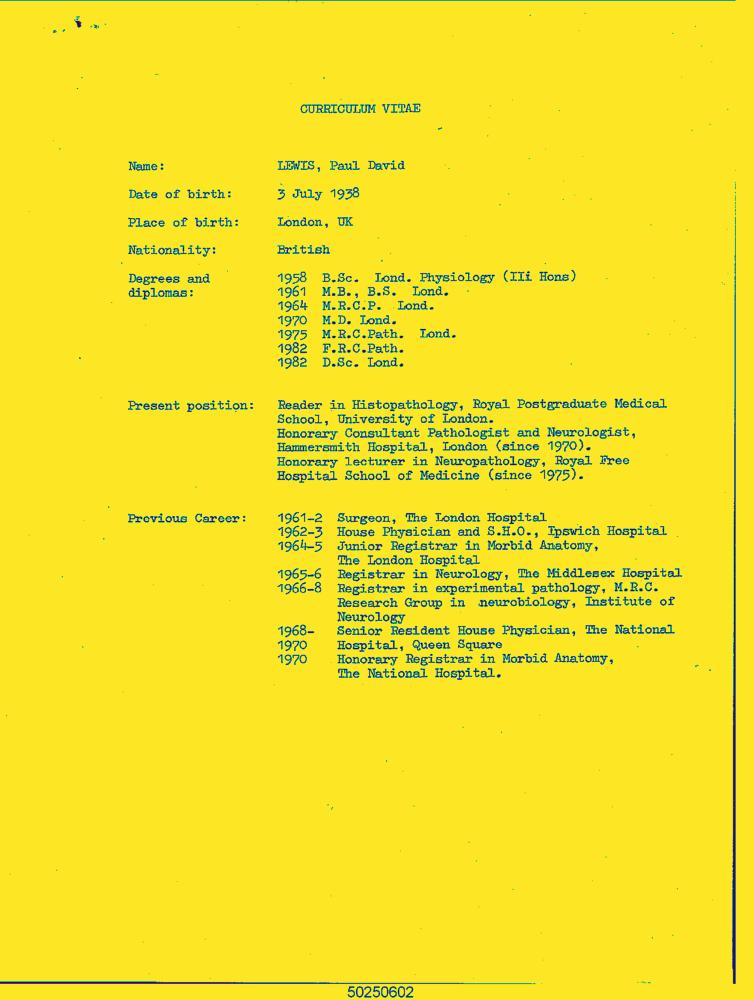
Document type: Resume-Doc